Question: Talk about the condition:
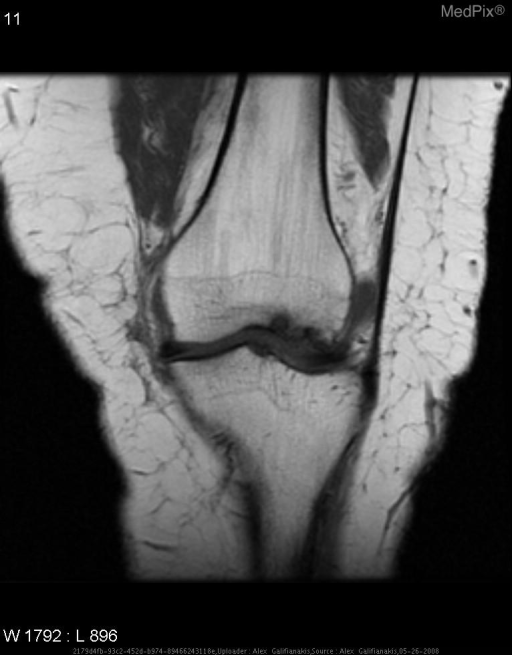
Answer: The disease is discussed as: Spontaneous osteonecrosis of the knee (SONK) is an idiopathic cause of knee pain commonly seen in osteoporotic women older than 50.  This entity should not be confused with osteonecrosis secondary to steroid use, alcoholism, etc.  SONK occurs spontaneously, but likely is the result of microtrauma and/or vascular comprimise.

The clinical presentation is very similar to more common entities such as degenerative joint disease or meniscal degeneration.  Patients commonly present with acute medial joint pain.

SONK typically involves the medial femoral condyle, but can affect the lateral femoral condyle or the tibial plateaus.  SONK of the tibial plateau may be associated with meniscal injury.

Plain radiographs often are normal, but may demonstrate a spectrum of findings such as flattening of the articular surface, subchondral lucency, an/or sclerosis.  SONK shows increased uptake on nuclear bone scan.  MR findings consist of long T2 signal associated with edema and necrosis.  The overlying articular cartilage may also be abnormal.

Treatment options range from conservative to surgical.  Surgical treatments include core decompression, drilling, and total knee arthroplasty.

*****Reviewed by MAJ Alex Freitas MC, Chief of Musculoskeletal Radiology, TAMC